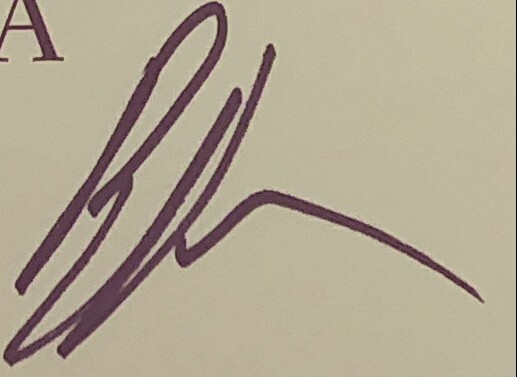
Signature of: parag khanna